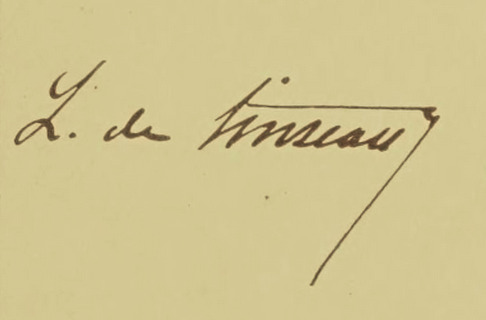
Signature of: léon tinseau